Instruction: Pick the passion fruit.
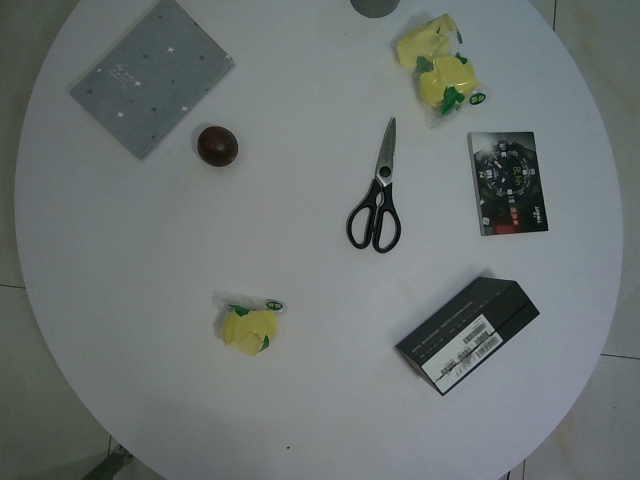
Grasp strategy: vertical